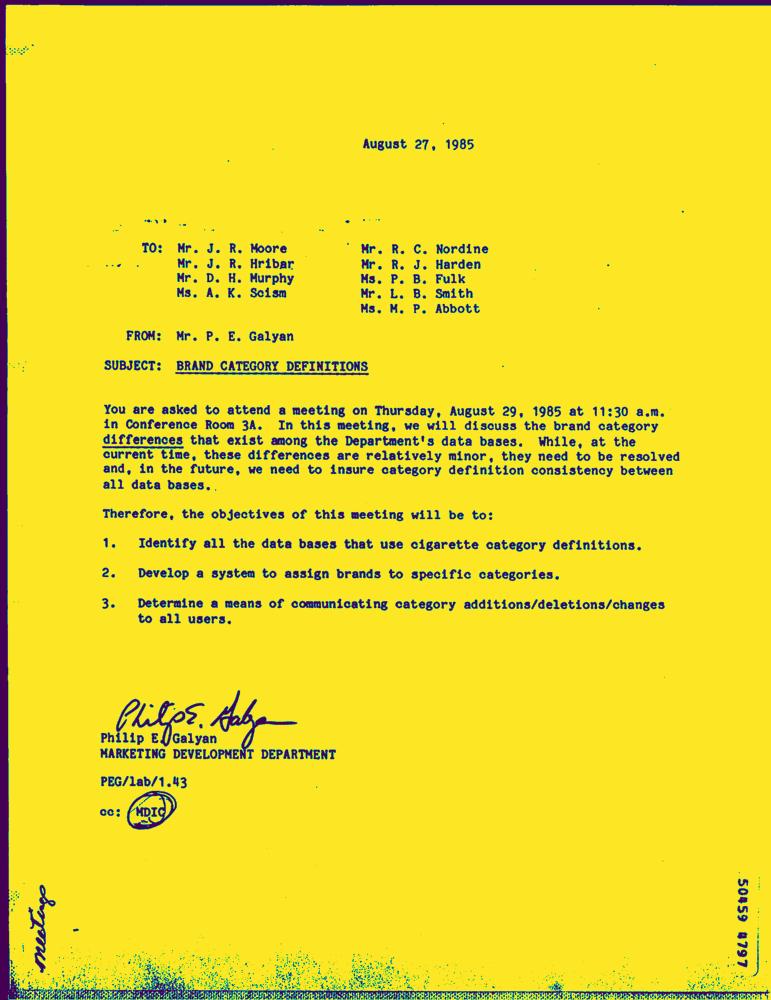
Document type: Letter-Doc